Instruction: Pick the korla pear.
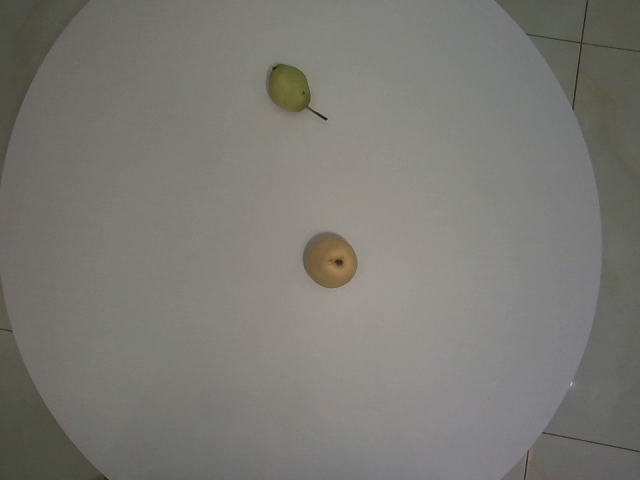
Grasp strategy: vertical